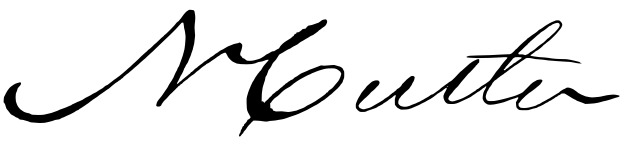
Signature of: nathan cutler